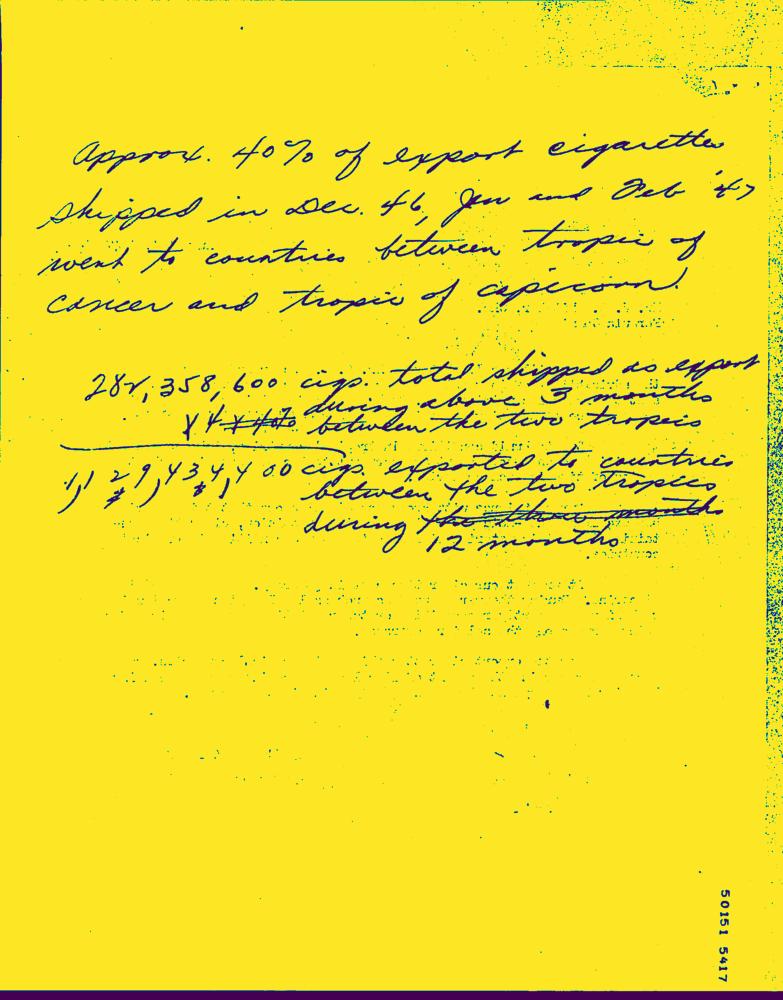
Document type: Hand-Written